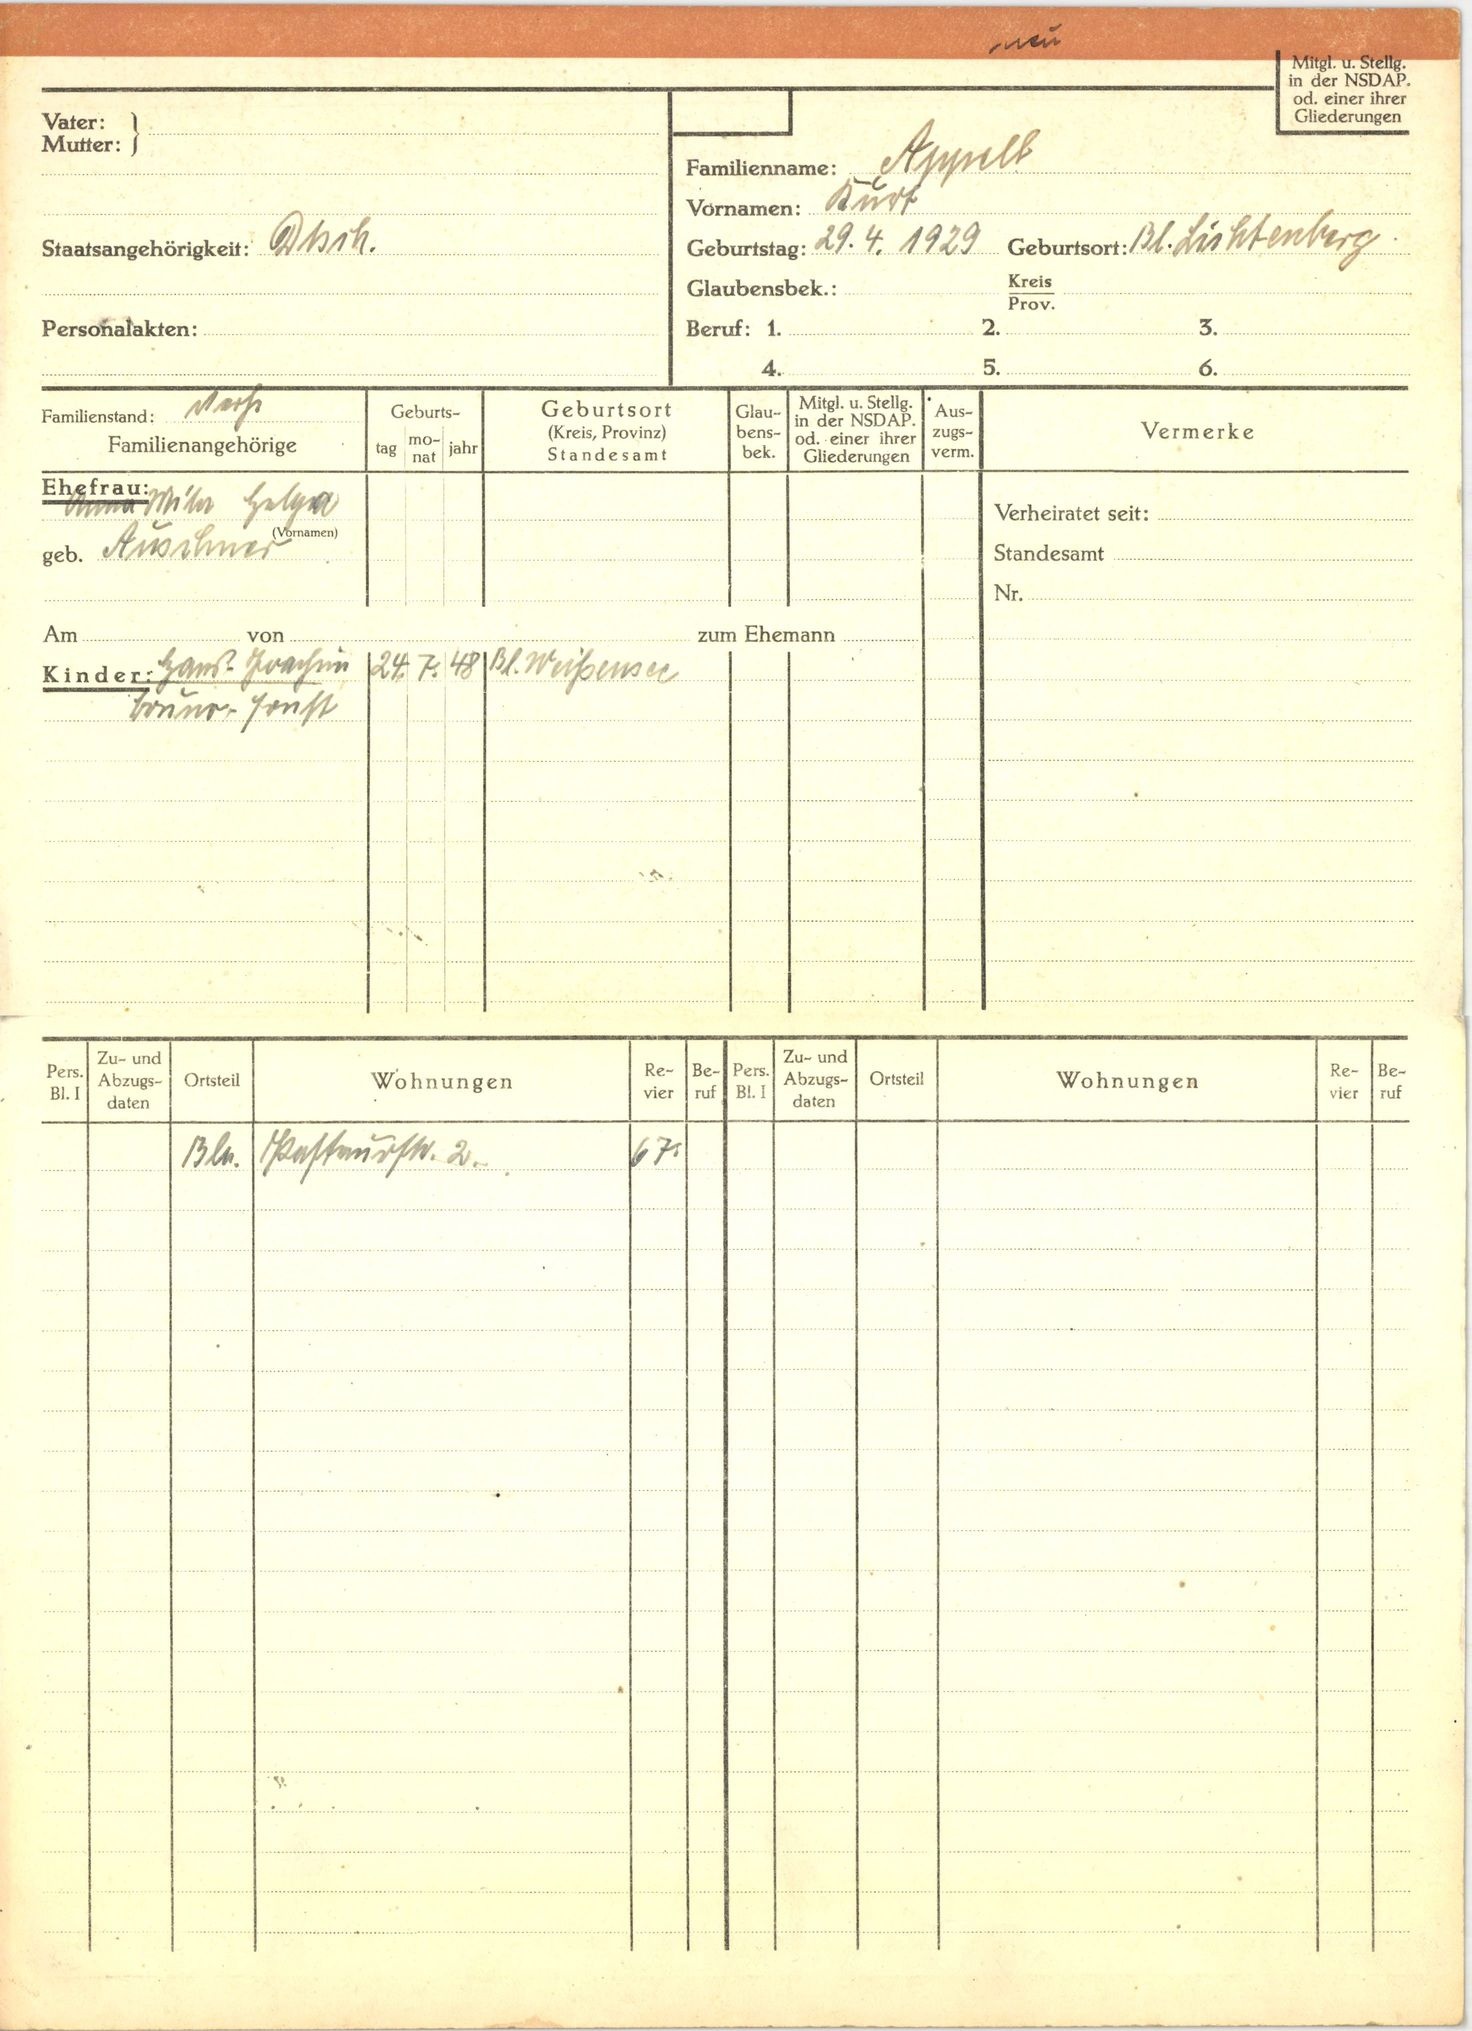
Appelt